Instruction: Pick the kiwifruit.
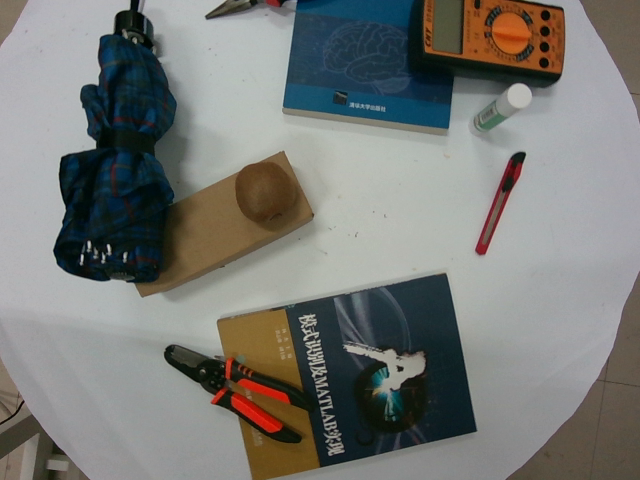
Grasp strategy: vertical